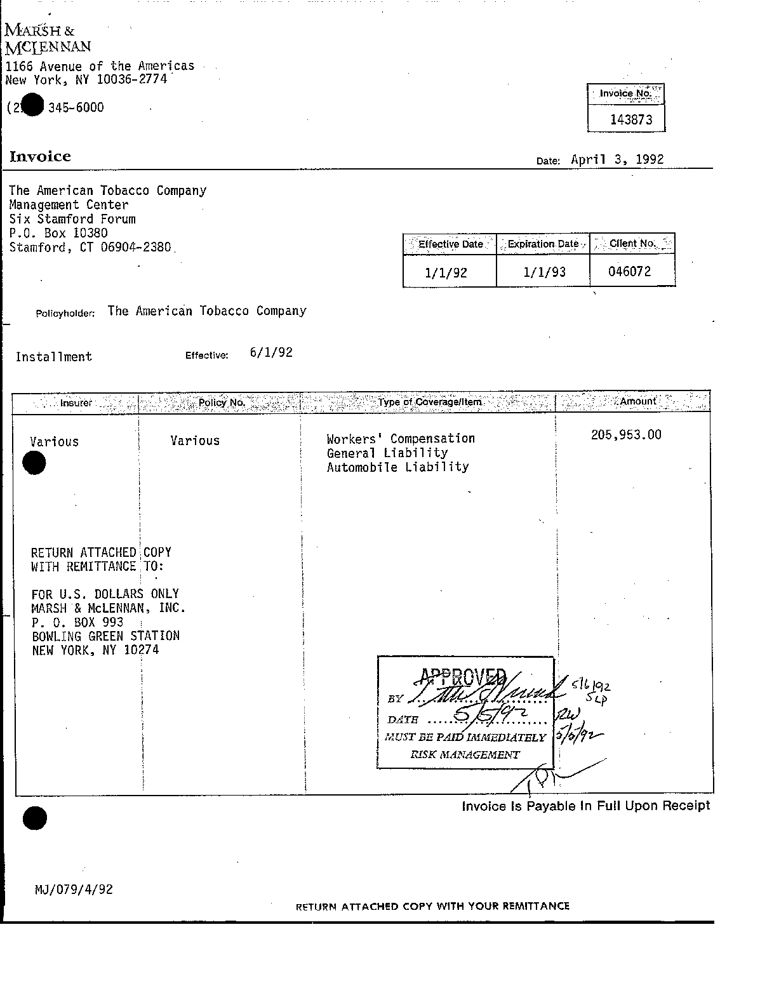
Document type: Invoice